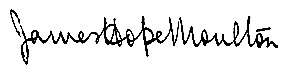
Signature of: james hope moulton